Question: What type of tax is indicated in the document, personal property or real estate?
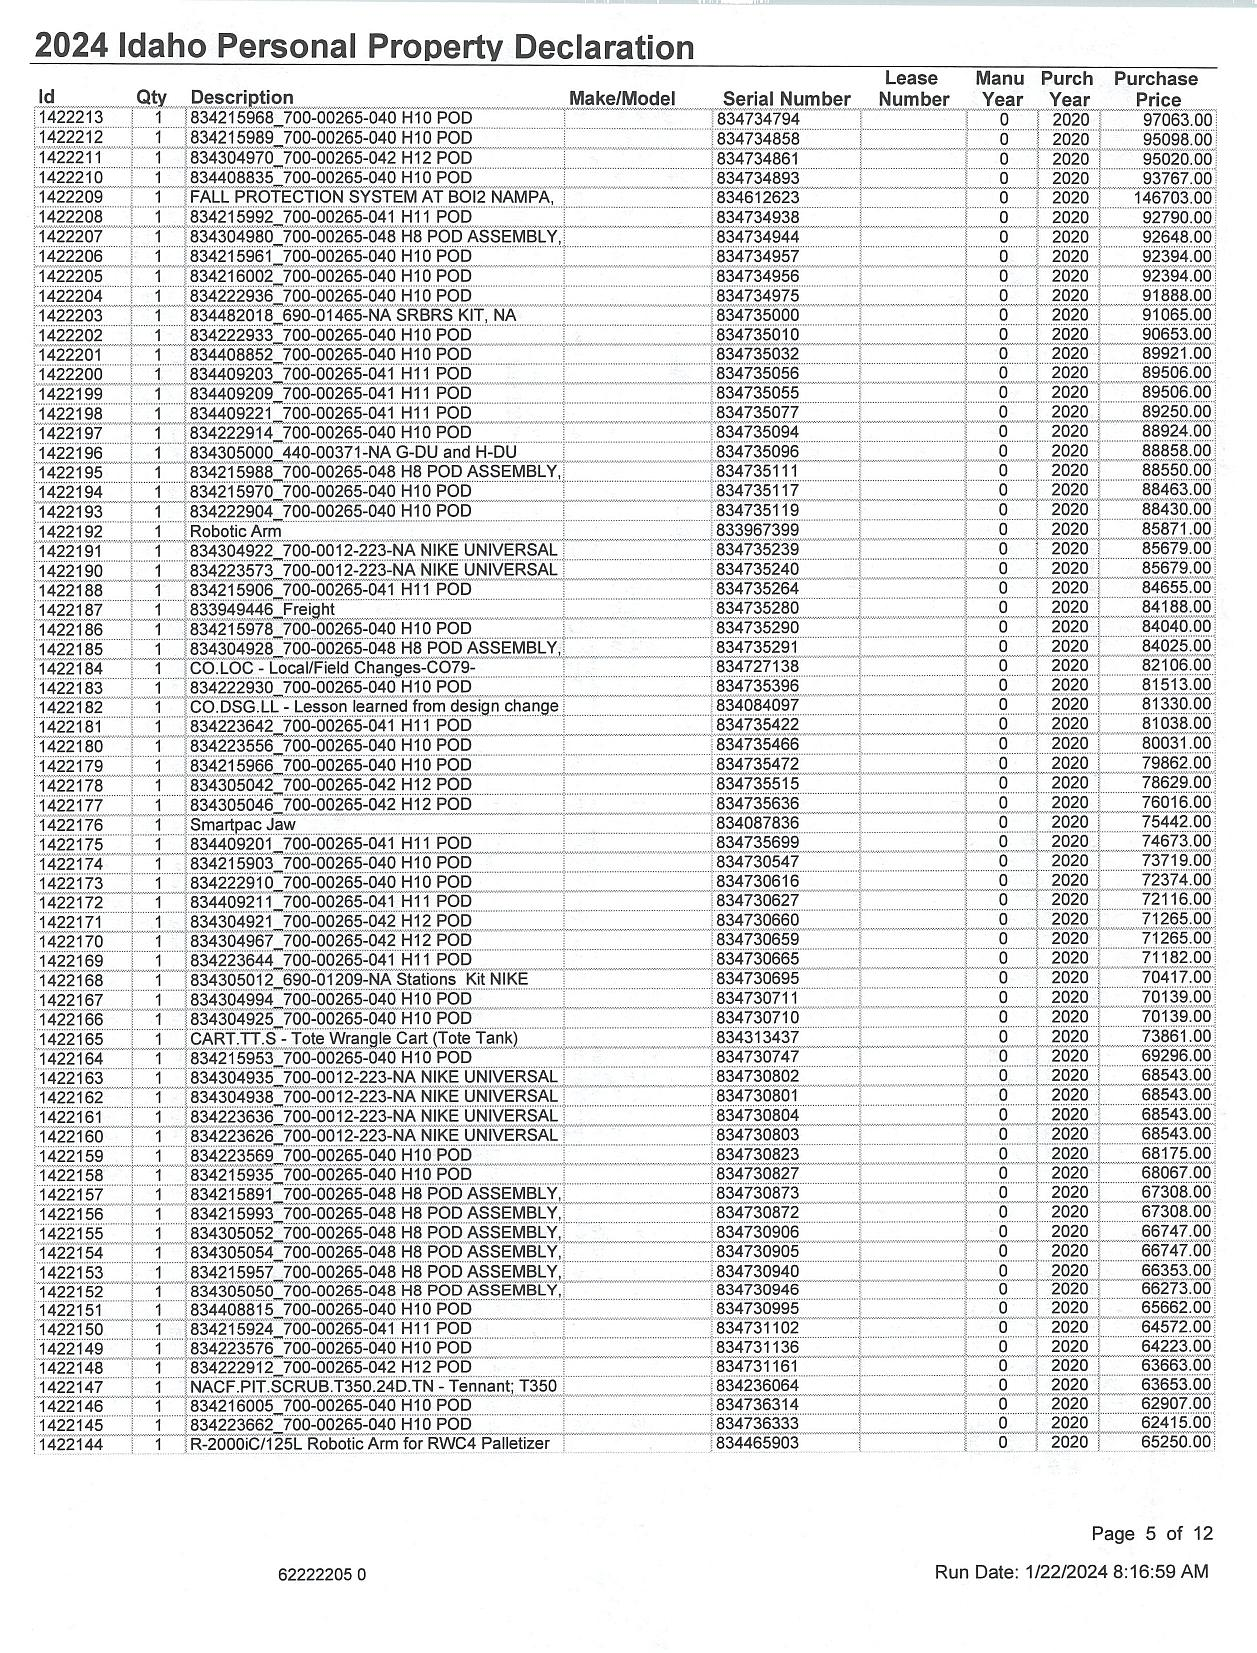
Answer: "Personal Property"